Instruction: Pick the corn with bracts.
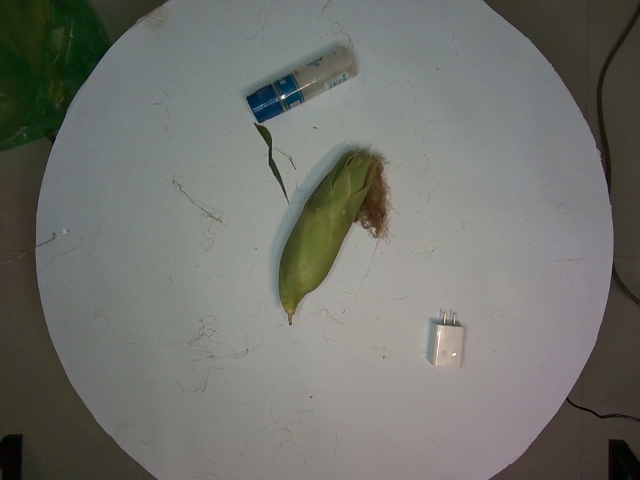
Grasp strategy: vertical